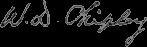
Signature of: william dudley chipley